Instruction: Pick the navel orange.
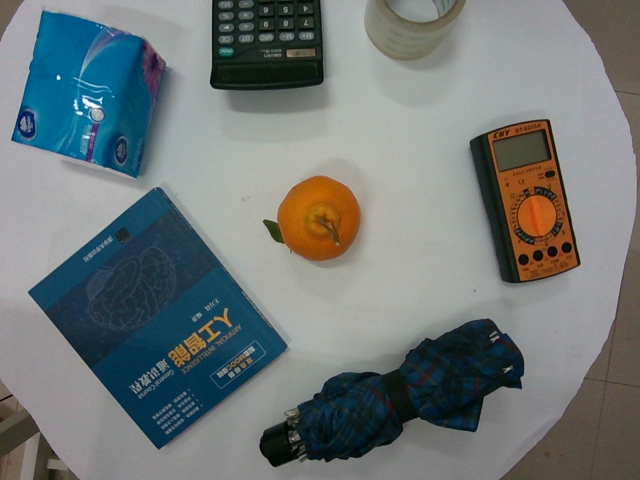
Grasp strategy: vertical